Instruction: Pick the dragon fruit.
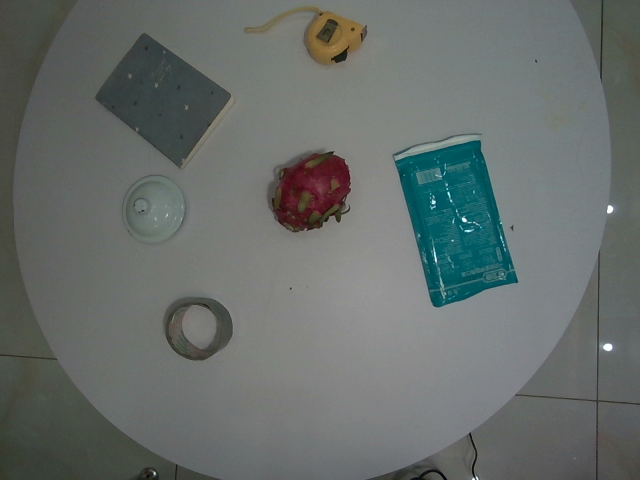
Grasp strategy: vertical